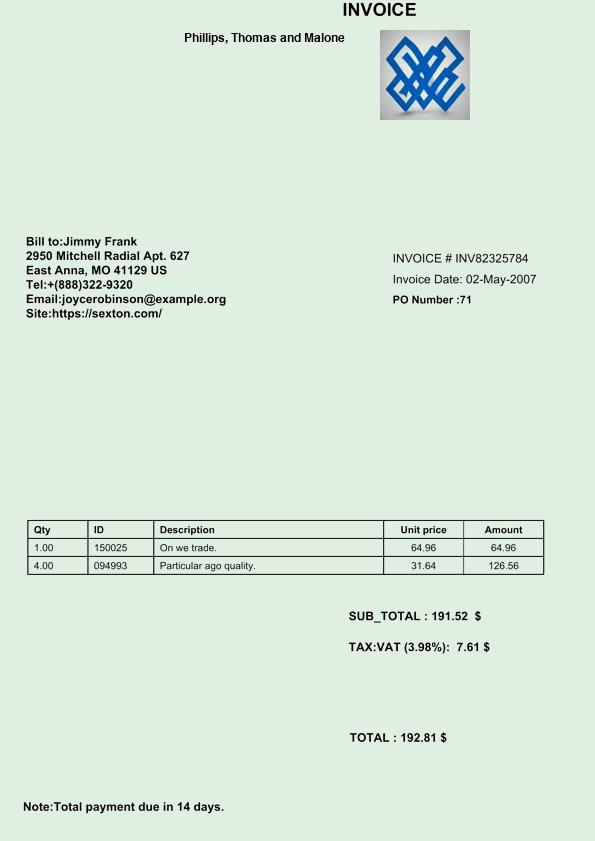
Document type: Invoice